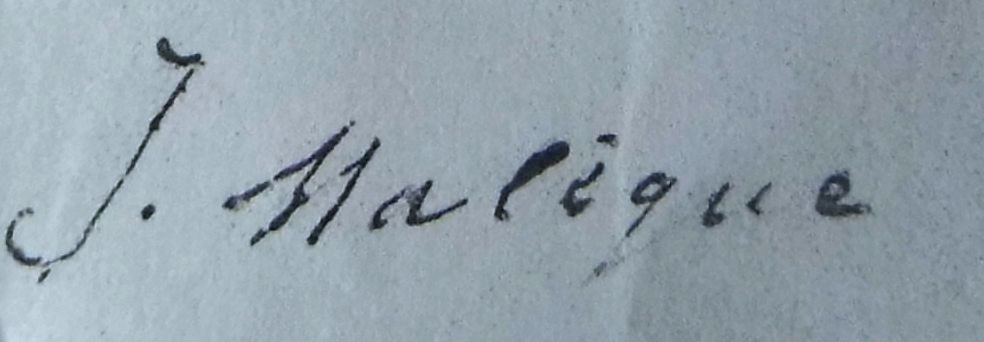
Signature of: joseph malègue